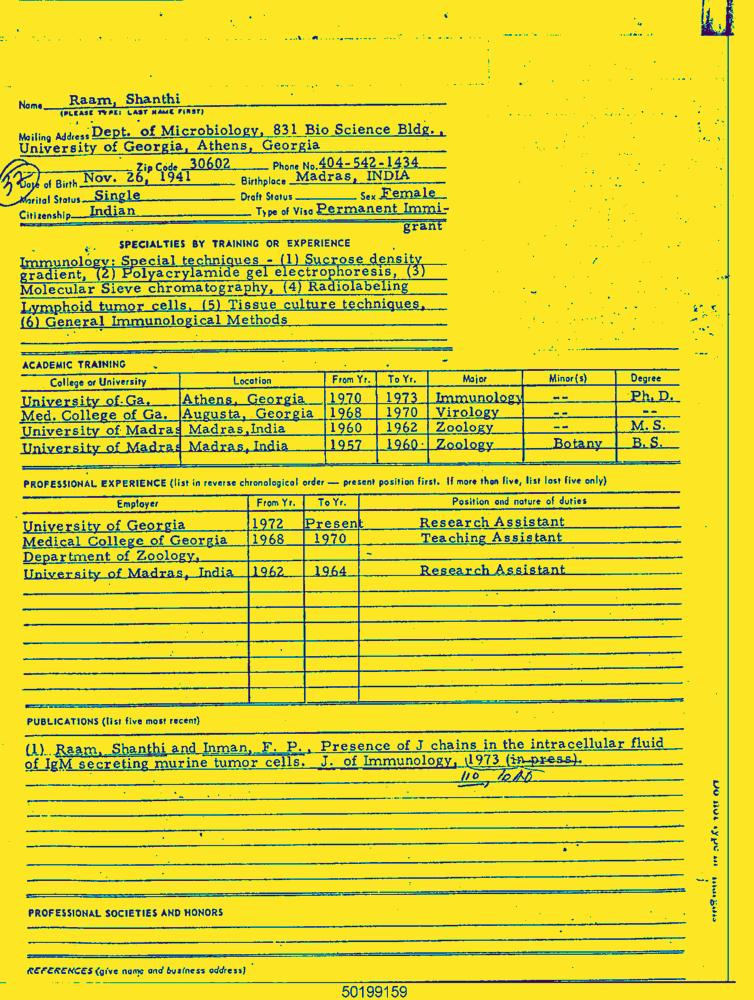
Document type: Resume-Doc